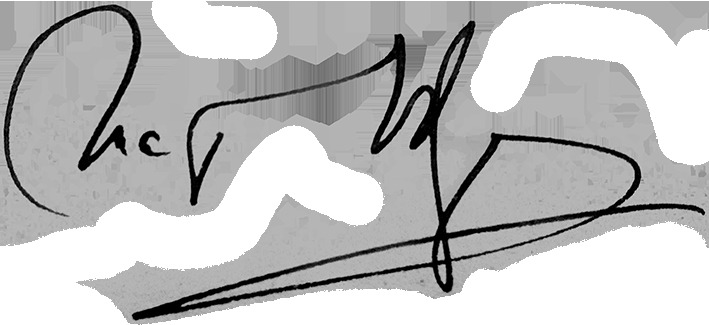
Signature of: hnat yura